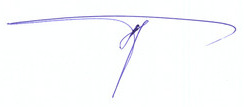
Signature of: anatolii kurtiev